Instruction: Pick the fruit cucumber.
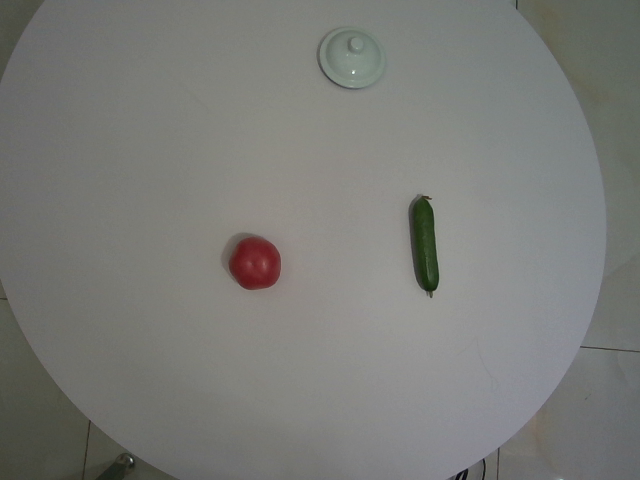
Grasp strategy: vertical